Question: What might the diagnosis be?
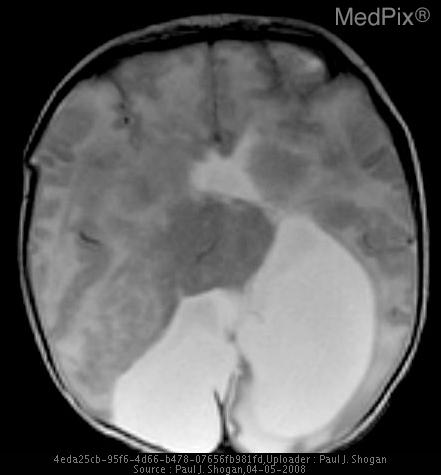
Answer: The possible diagnosis includes Alobar Holoprosencephaly
Semilobar Holoprosencephaly
Lobar Holoprosencephaly
Septooptic Dysplasia
Scizencephaly.